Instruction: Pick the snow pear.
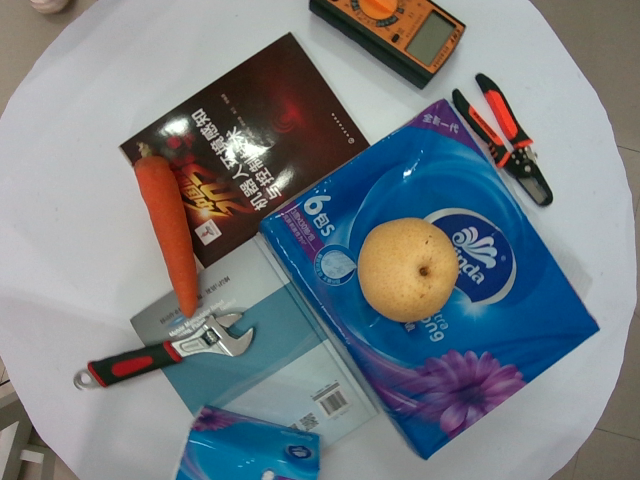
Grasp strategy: vertical